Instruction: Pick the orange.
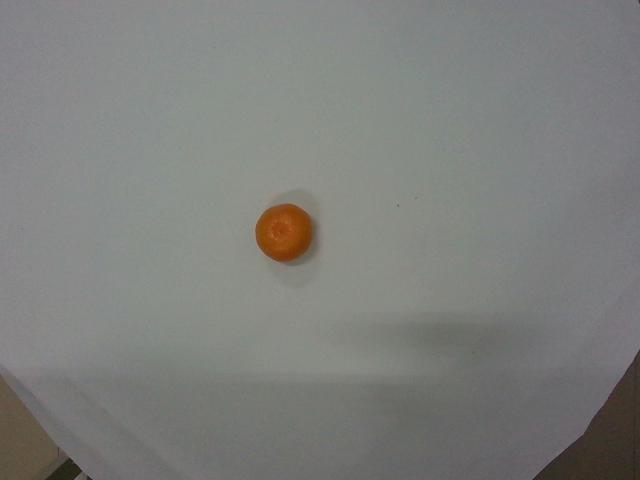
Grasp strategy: vertical